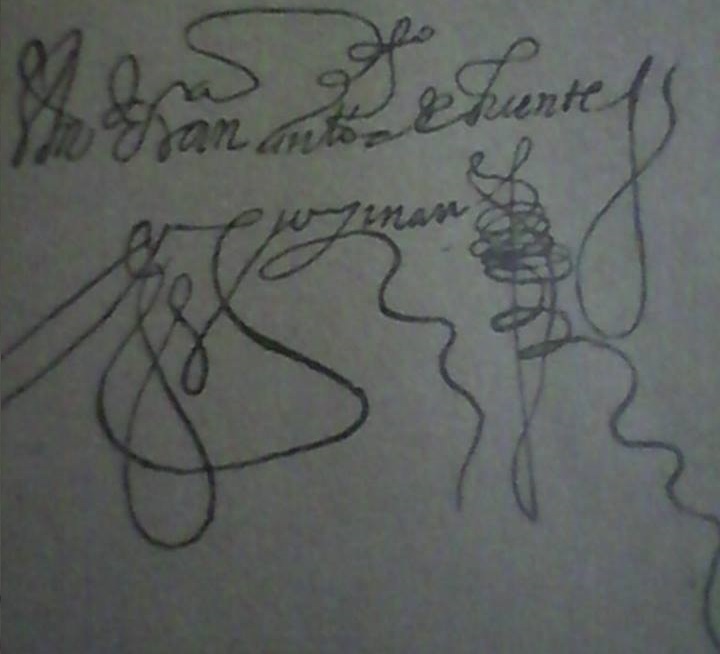
Signature of: francisco antonio de fuentes y guzmán